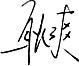
Signature of: geng shuang